Question: What is the name of the tenant mentioned in the document?
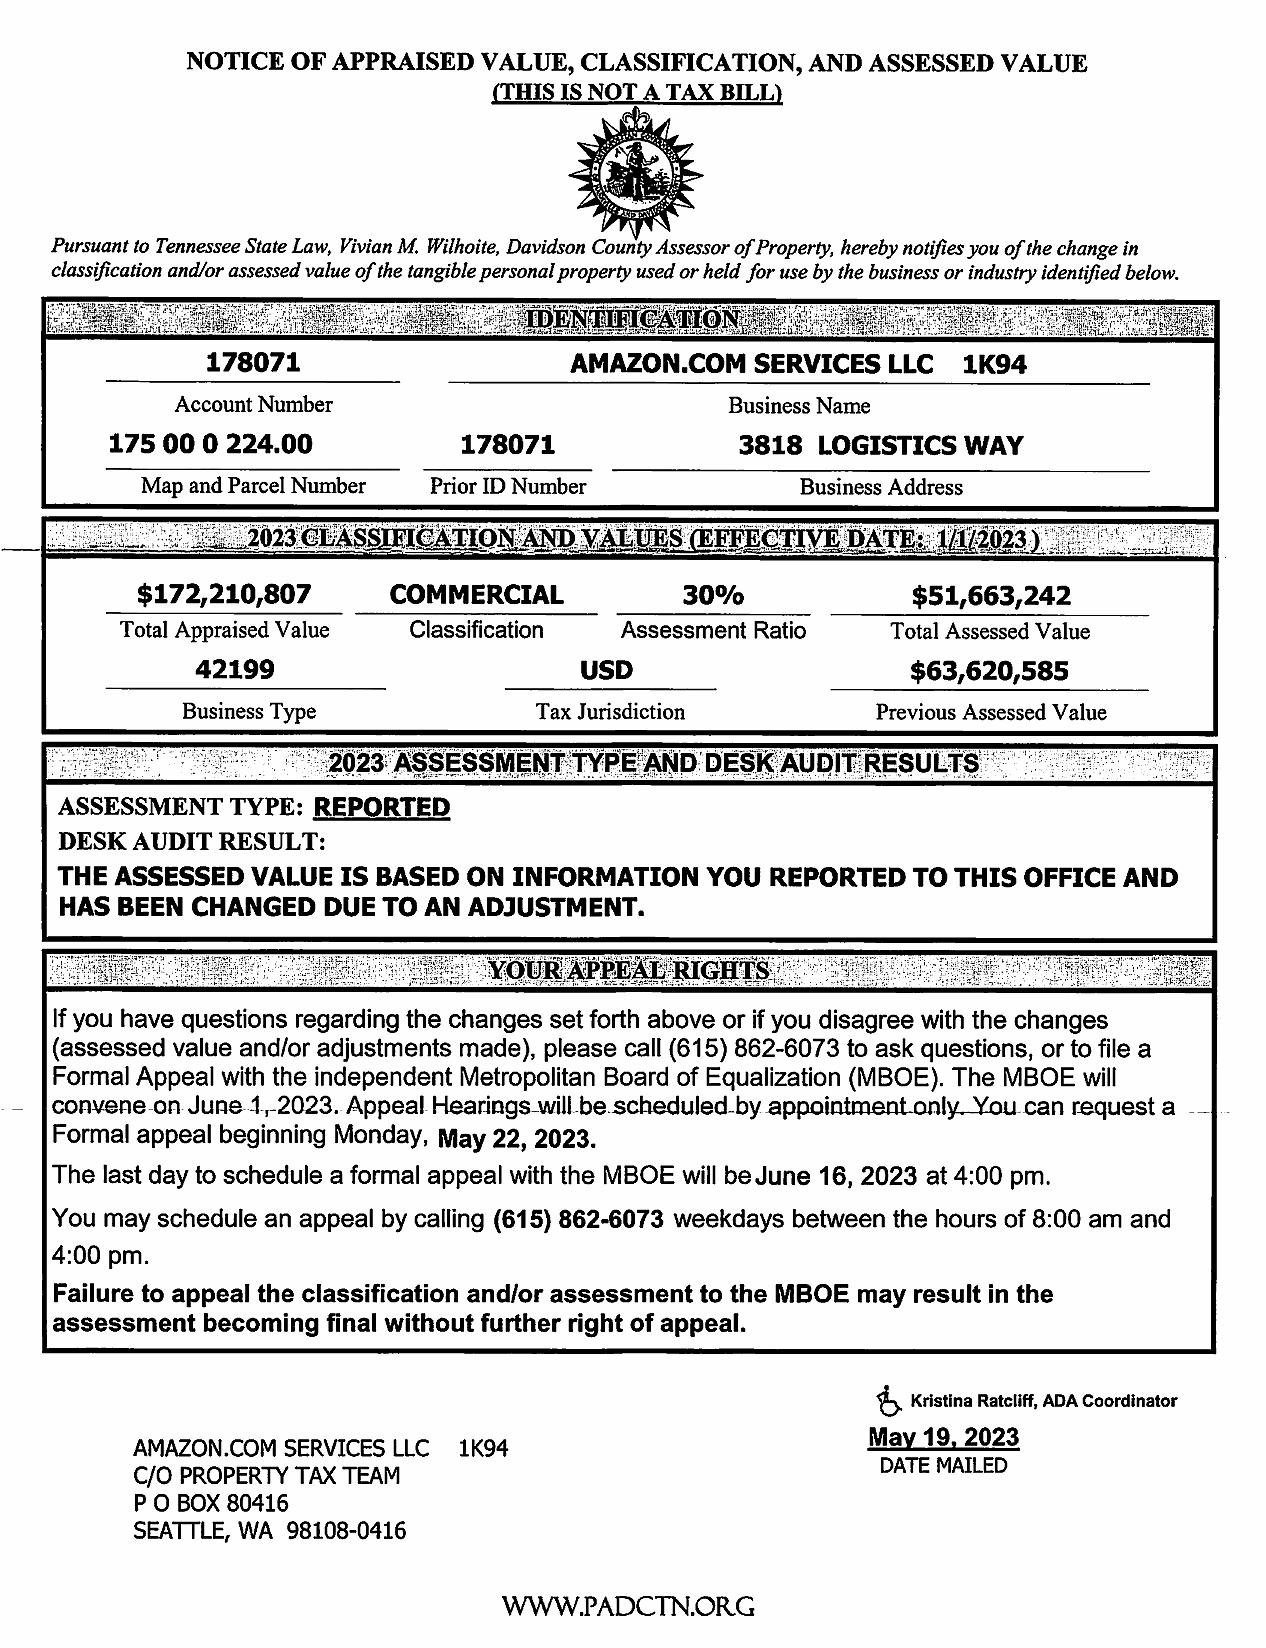
Answer: "AMAZON.COM SERVICES LLC"